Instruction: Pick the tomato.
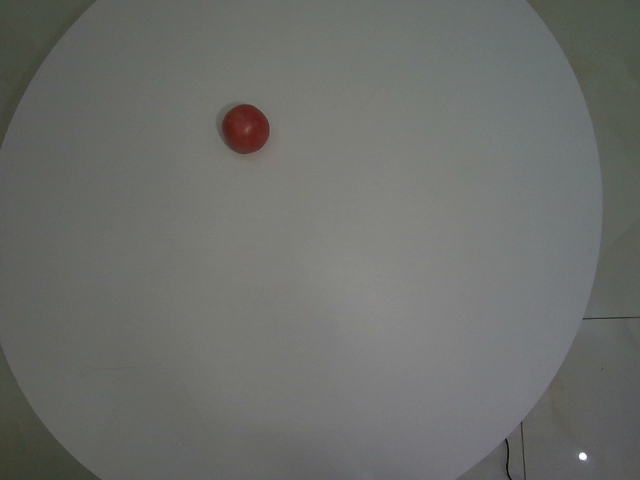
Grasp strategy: vertical